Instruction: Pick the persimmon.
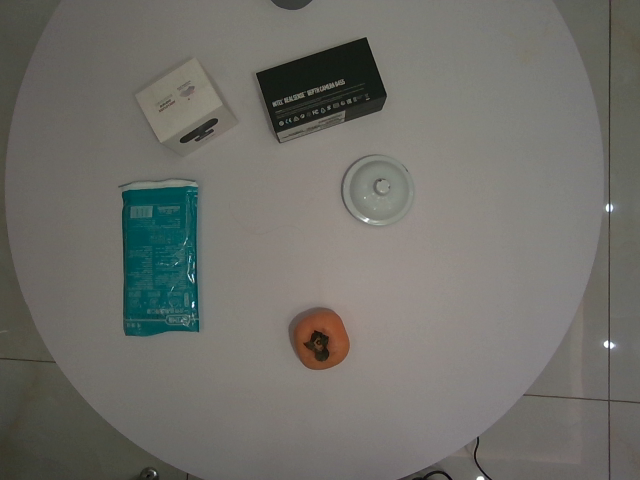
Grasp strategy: vertical